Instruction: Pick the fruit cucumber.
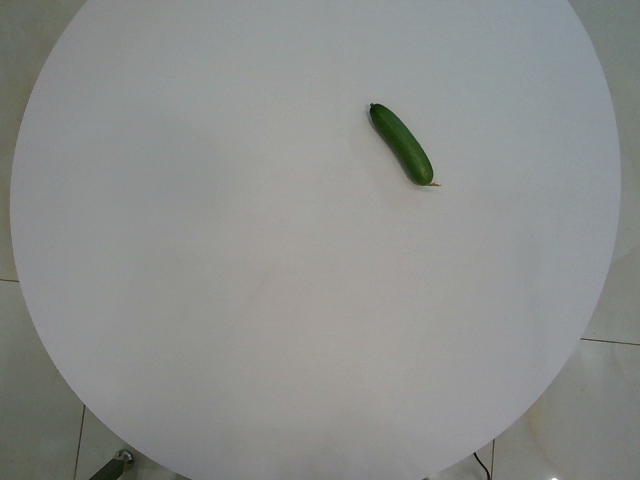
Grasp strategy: vertical